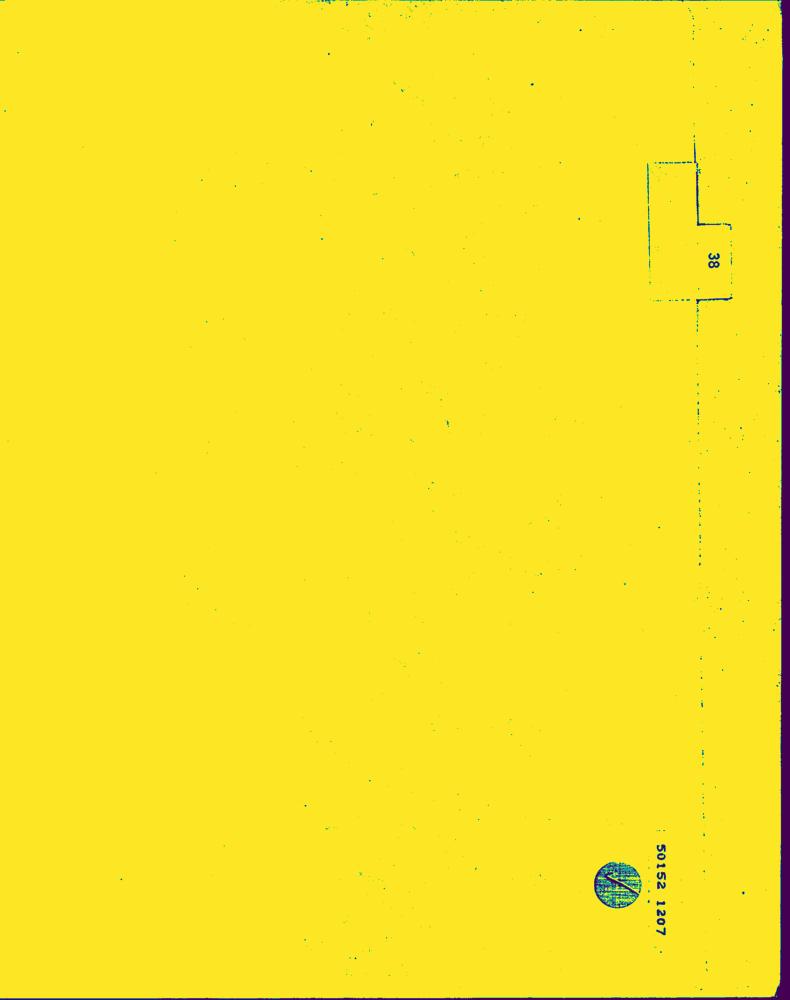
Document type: Hand-Written